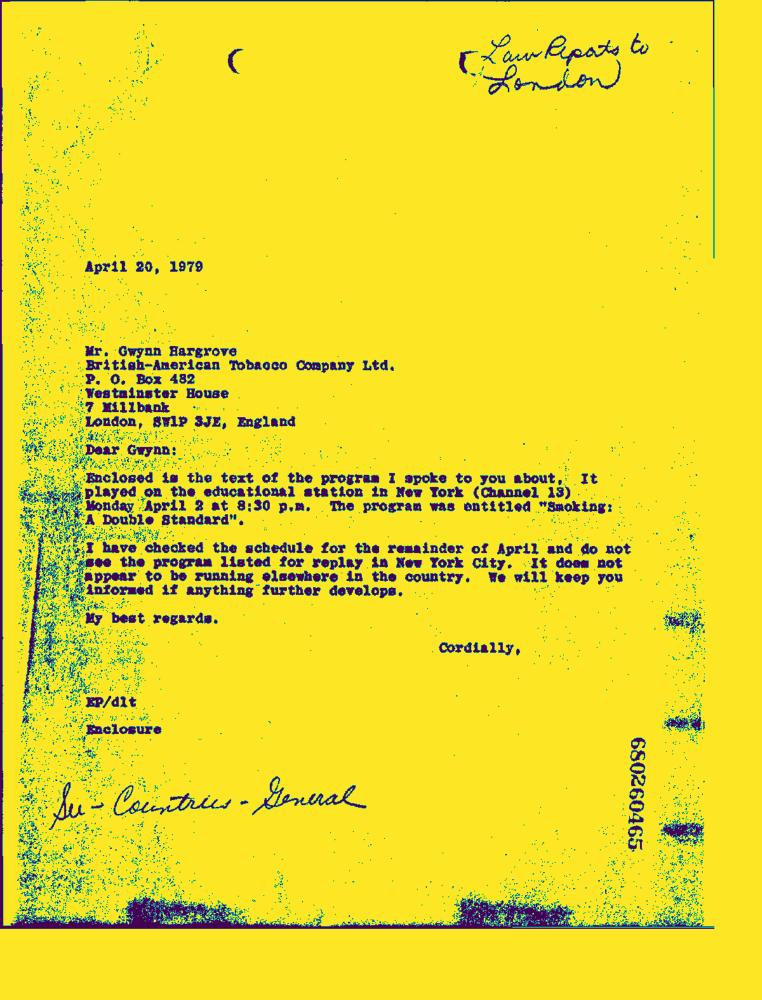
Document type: Letter-Doc